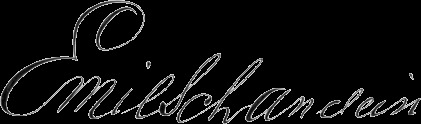
Signature of: emil schandein